Question: What is the suspected problem?
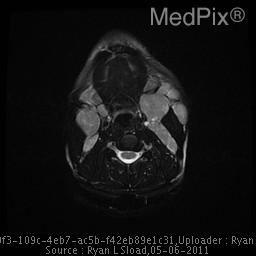
Answer: The findings suggest Significant bilateral neck adenopathy. Confluent left parotid and periparotid nodal mass with largest single node measuring 2.7cm x 1.9cm.  Numerous other left level II and III nodes with largest measuring 3.6cm x 2.1cm.  Mediastinal and bihilar adenopathy.. Axial view demonstrating per-mandibular burden of enlarged lymph nodes.. The patient might have a history of 32 year old woman with a 2 year history of slowly growing lump on neck along and progressive shortness of breath.  No history of fevers, weight loss or recent illness.  Patient had recently undergone dental procedure around time the lump was first noted..